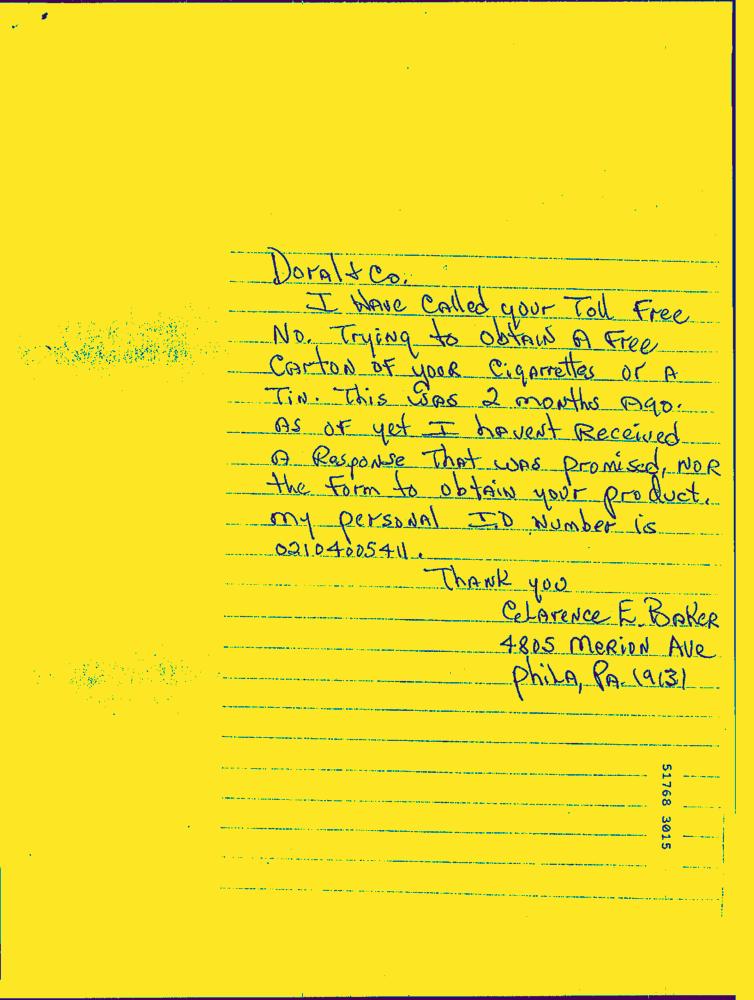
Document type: Hand-Written